Question: What appears to be the issue?
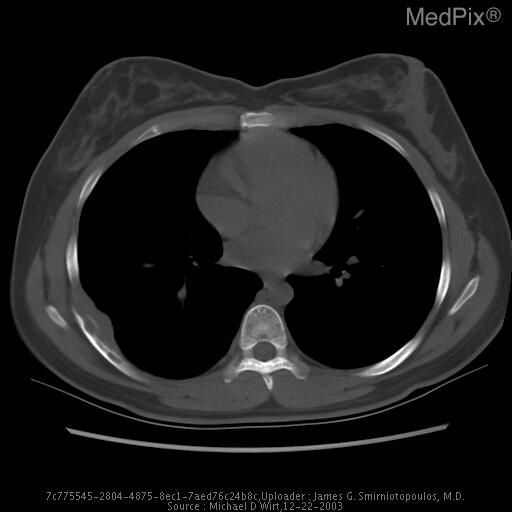
Answer: The findings suggest PA image of the chest demonstrates increased density in soft tissure and subtle bony lytic lesion on right seventh rib. Upon further evaluation, CT images of the chest demonstrate bony destruction of the posterior/lateral aspect of the right seventh rib, with an associated soft tissue mass, which extends into the right lower lobe.. A non-contrast axial CT image of the chest in Bone window demonstrate bony destruction of the posterior/lateral aspect of the right seventh rib, with an associated soft tissue mass, which extends into the right lower lobe.. The patient might have a history of 23 y/o female with 6-week history of right sided chest pain.  No history of trauma..